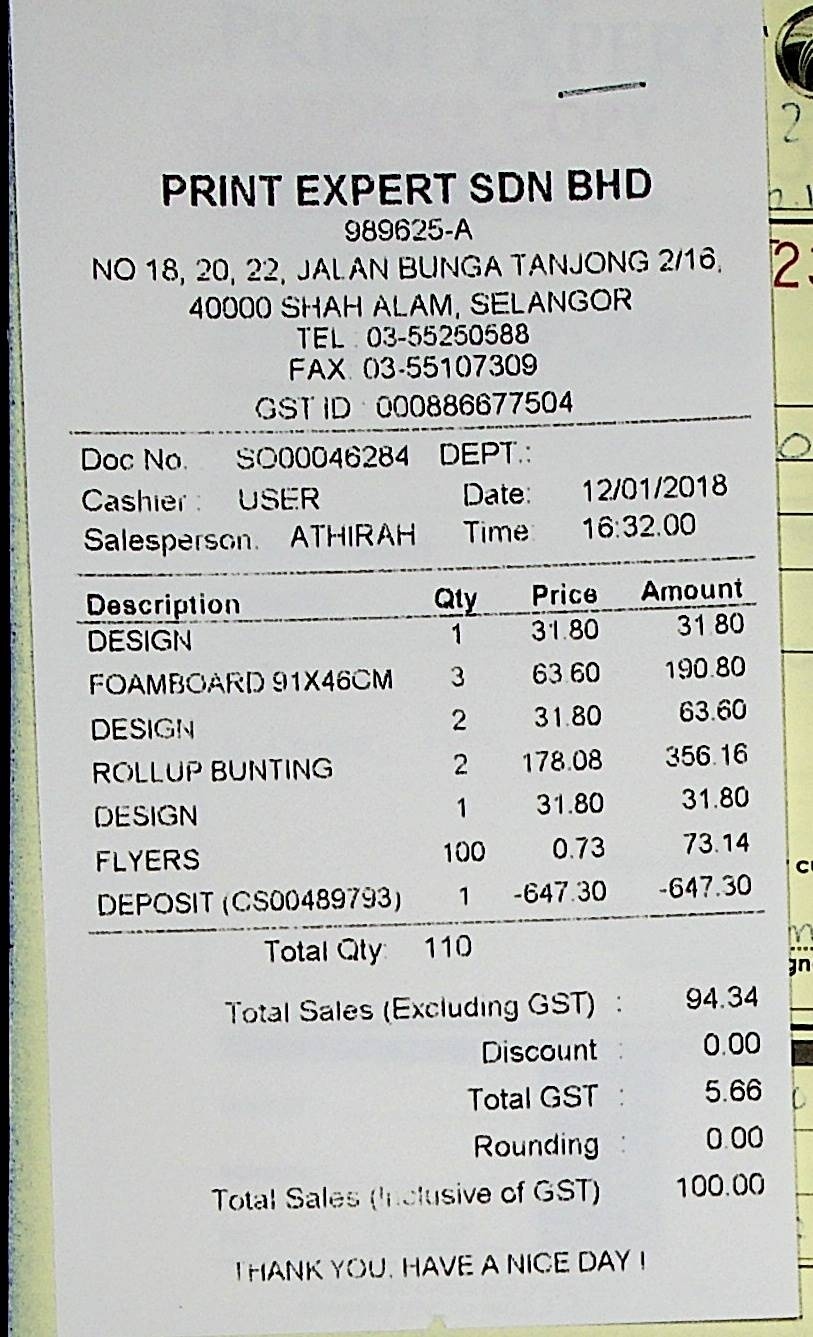
PRINT EXPERT SDN BHD
989625-A
NO 18, 20, 22, JALAN BUNGA TANJONG 2/16,
40000 SHAH ALAM, SELANGOR
TEL : 03-55250588
FAX : 03-55107309
GST ID : 000886677504
DOC NO. :
CASHIER :
SALESPERSON:
SO00046284
USER
ATHIRAH
DEPT.:
DATE:
TIME:
12/01/2018
16:32:00
DESCRIPTION
QTY
PRICE
AMOUNT
DESIGN
FOAMBOARD 91X46CM
DESIGN
ROLLUP BUNTING
DESIGN
FLYERS
DEPOSIT (CS00489793)
1
3
2
2
1
100
1
31.80
63.60
31.80
178.08
31.80
0.73
-647.30
31.80
190.80
63.60
356.16
31.80
73.14
-647.30
TOTAL QTY:
110
TOTAL SALES (EXCLUDING GST) :
DISCOUNT :
TOTAL GST :
ROUNDING :
TOTAL SALES (INCLUSIVE OF GST)
94.34
0.00
5.66
0.00
100.00
THANK YOU. HAVE A NICE DAY !